Question: What is the appraised value of the property as recorded in the document?
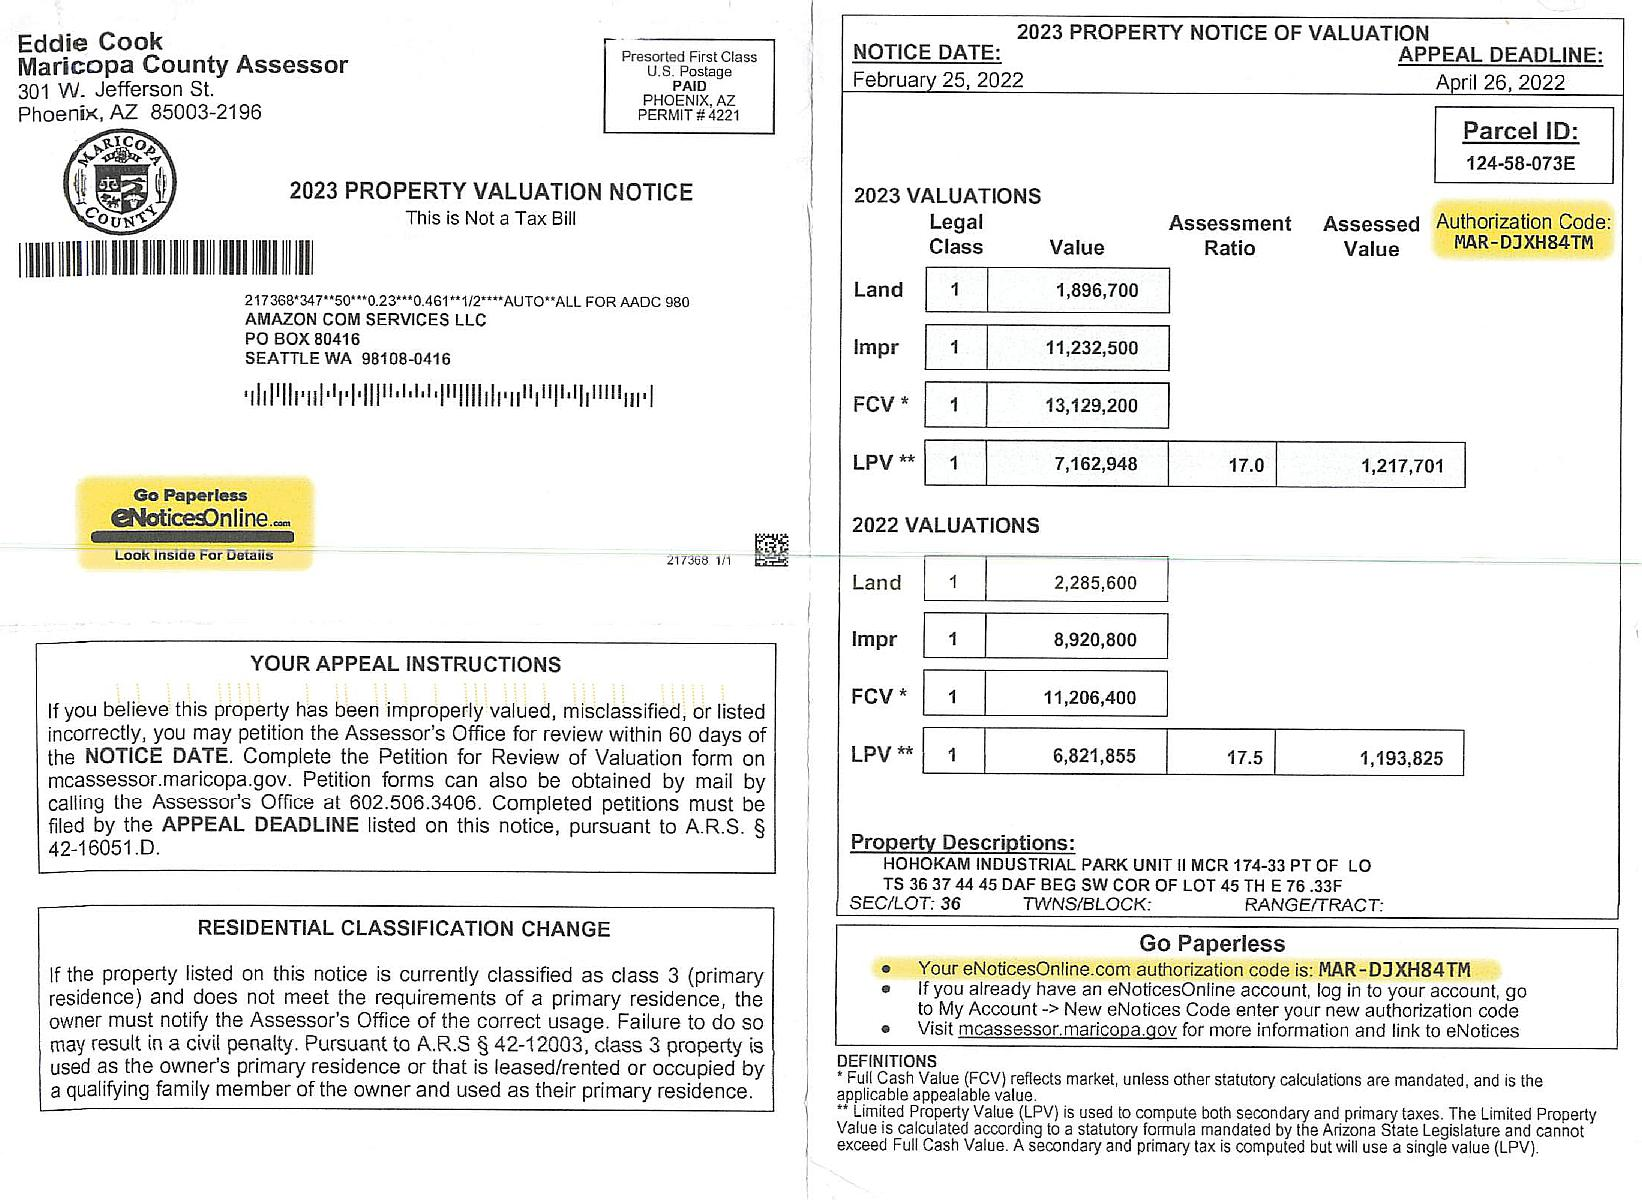
Answer: "13,129,200"